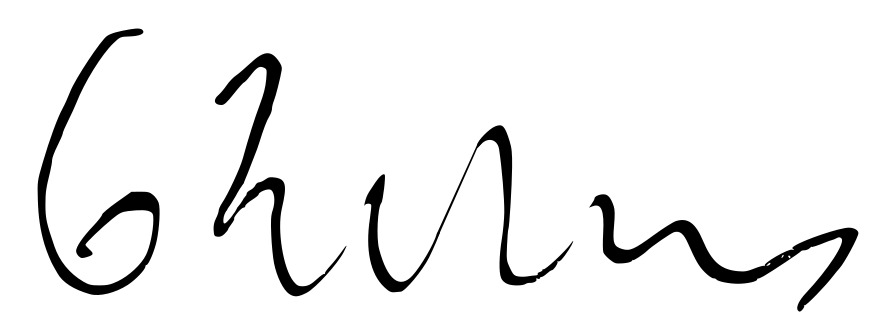
Signature of: gints zilbalodis